Question: What is the filing due date as per the document?
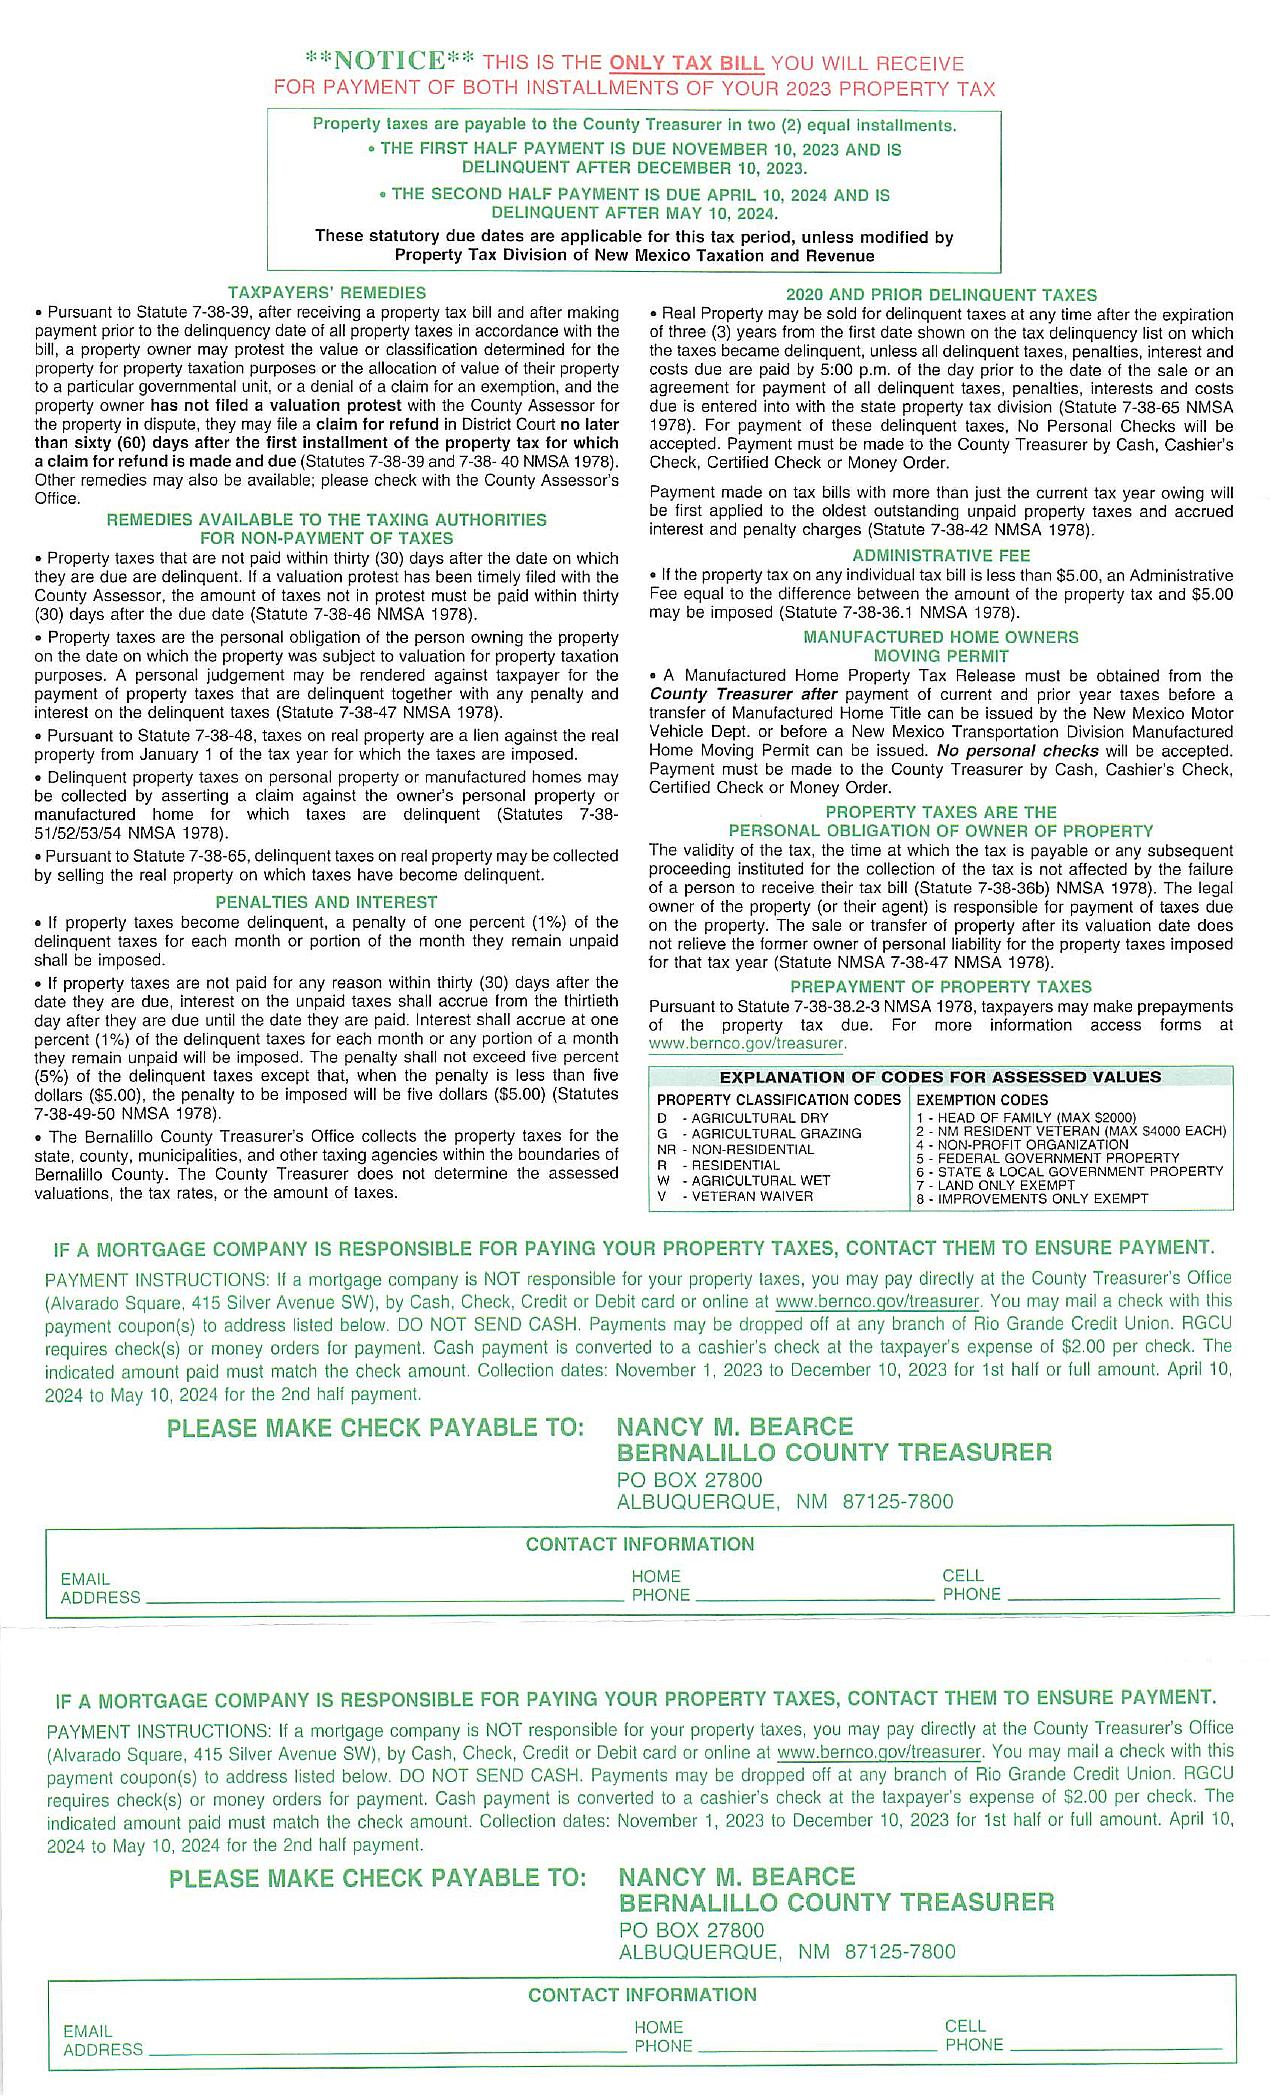
Answer: "November 10, 2023 (First Half Payment), April 10, 2024 (Second Half Payment)"